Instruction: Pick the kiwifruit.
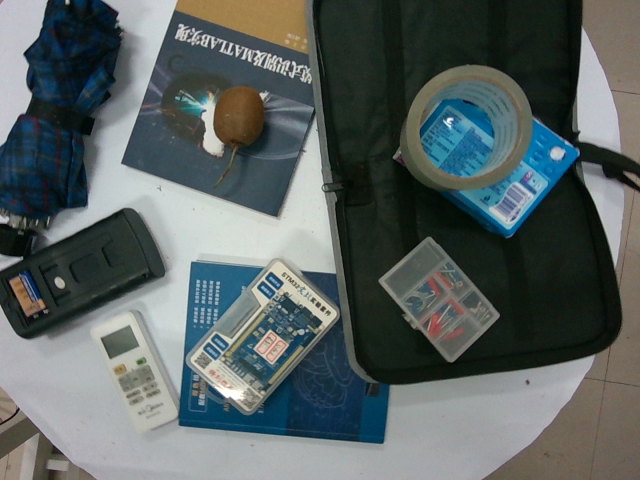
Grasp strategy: vertical